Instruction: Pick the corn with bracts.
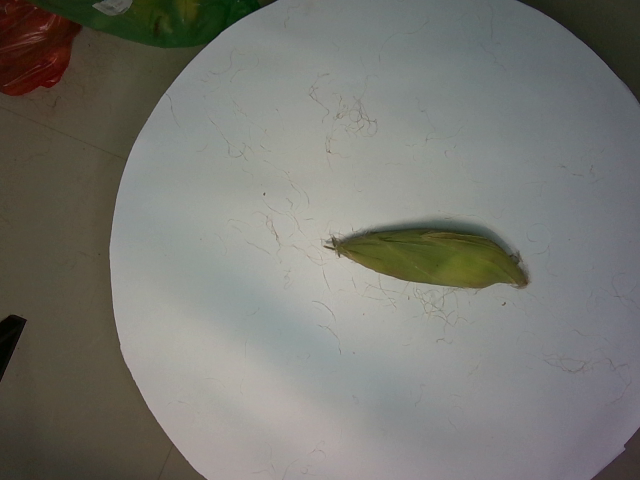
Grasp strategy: vertical